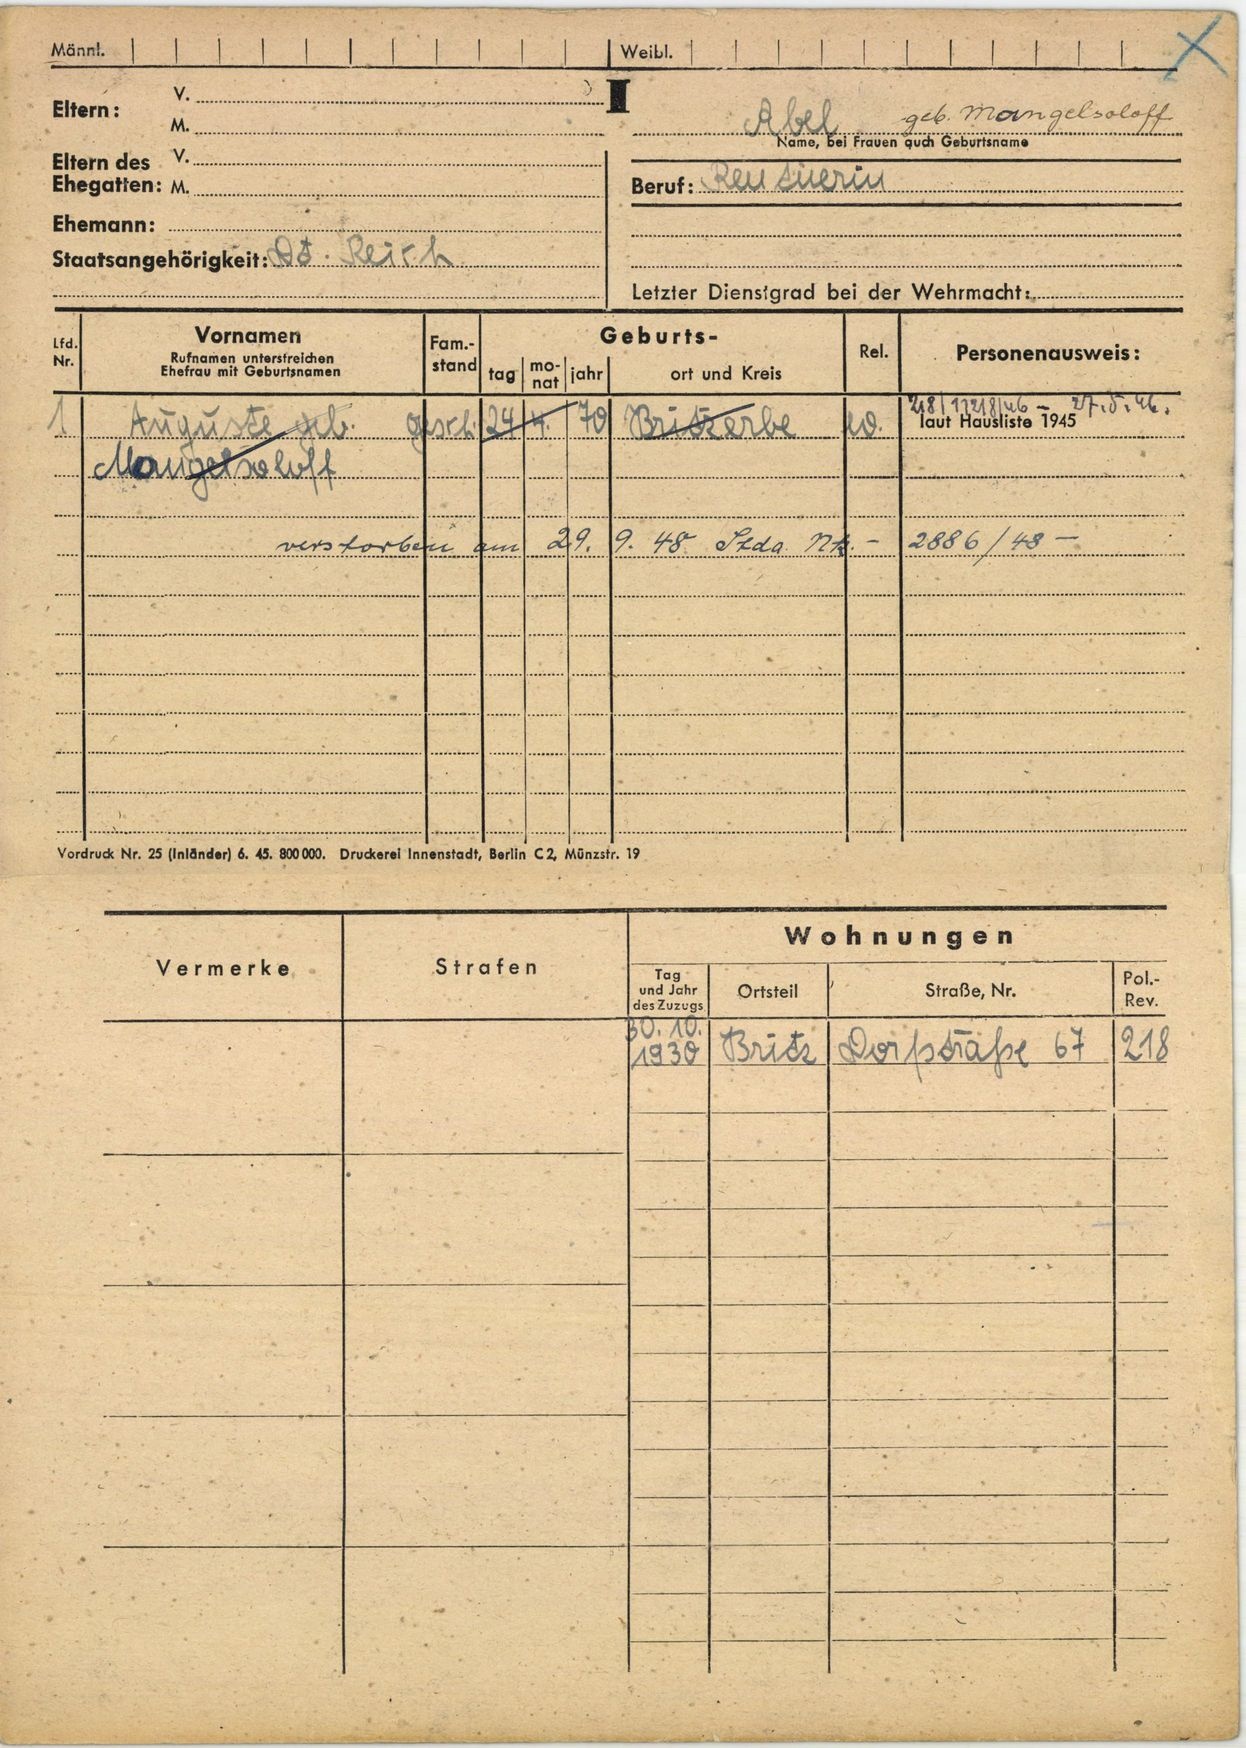
Abel geb. Mangelsoloff